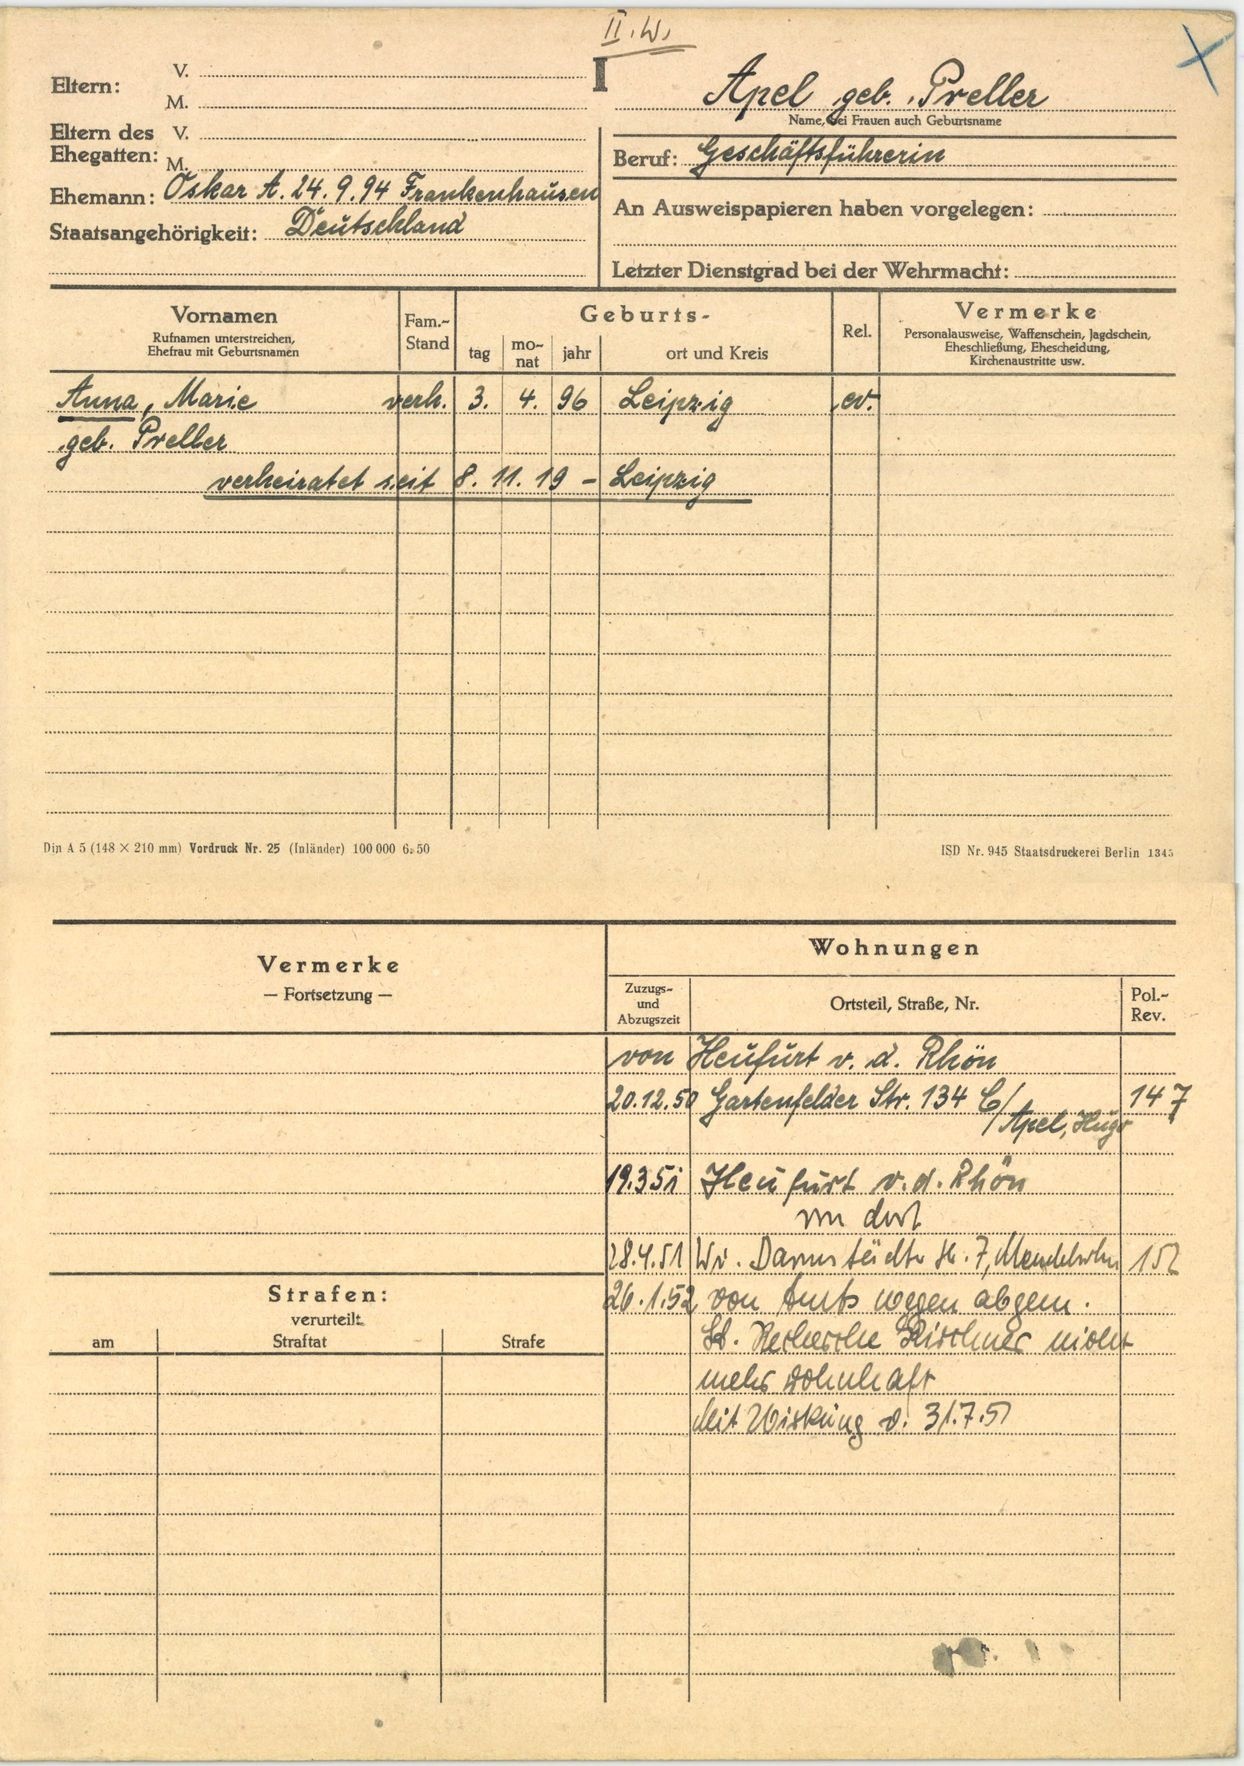
Apel geb. Preller